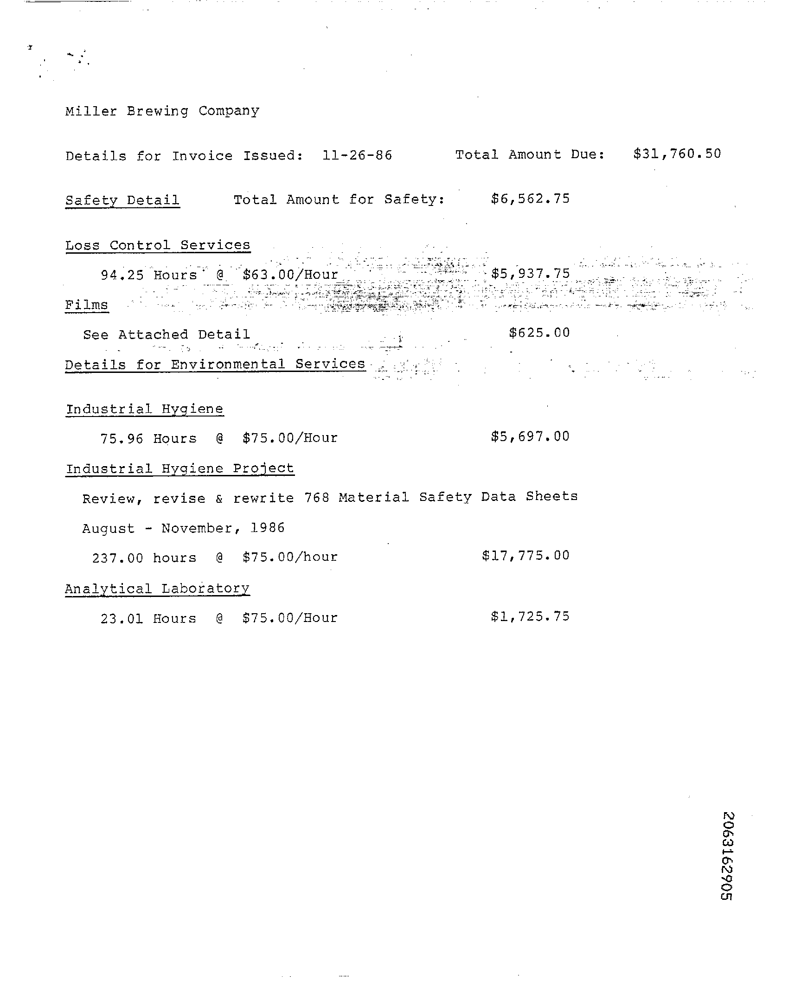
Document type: Invoice